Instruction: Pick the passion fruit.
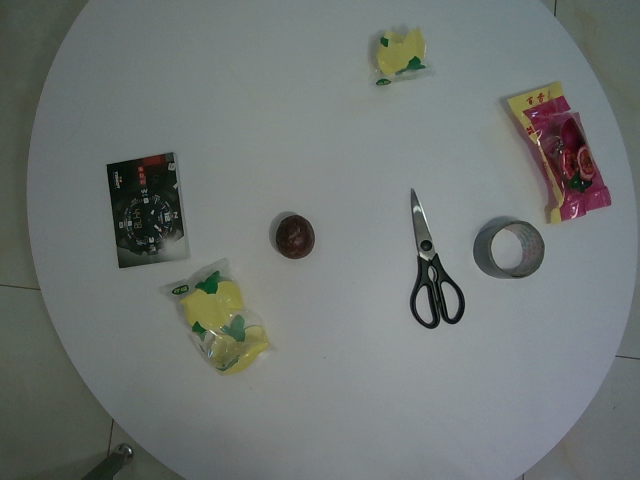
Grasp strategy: vertical